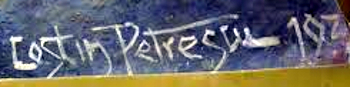
Signature of: costin petrescu